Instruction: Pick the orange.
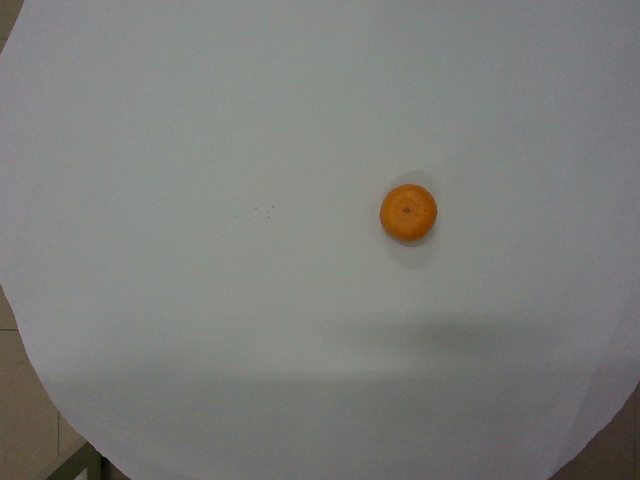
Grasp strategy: vertical